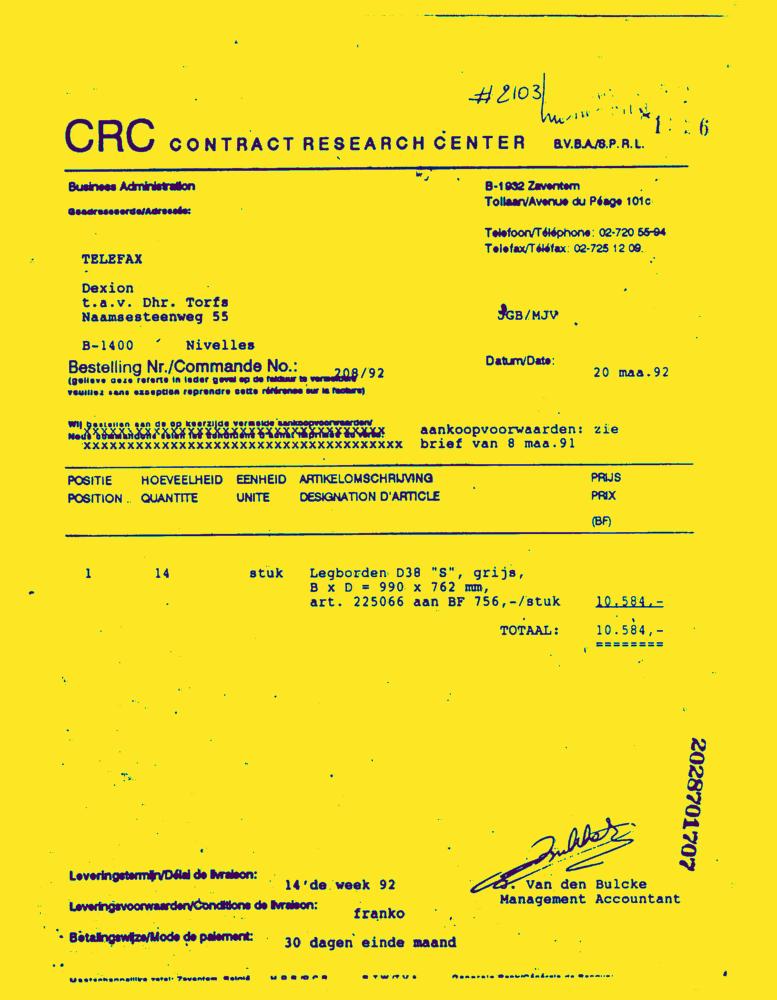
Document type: Invoice-Doc